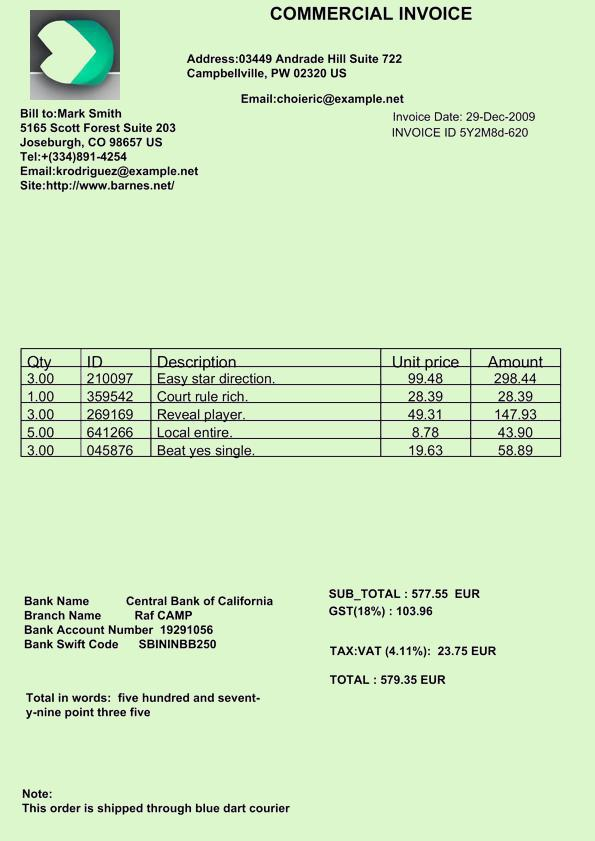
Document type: Invoice